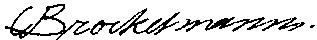
Signature of: carl brockelmann